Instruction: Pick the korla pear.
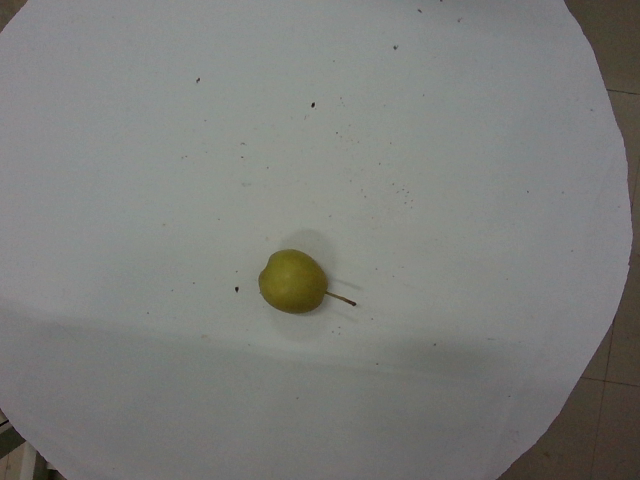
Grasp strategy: vertical